Question: What are the imaging findings?
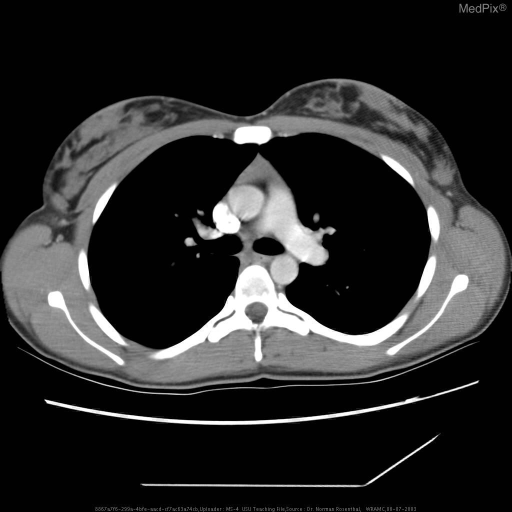
Answer: The imaging shows Residual Thymus Residual Thymus.